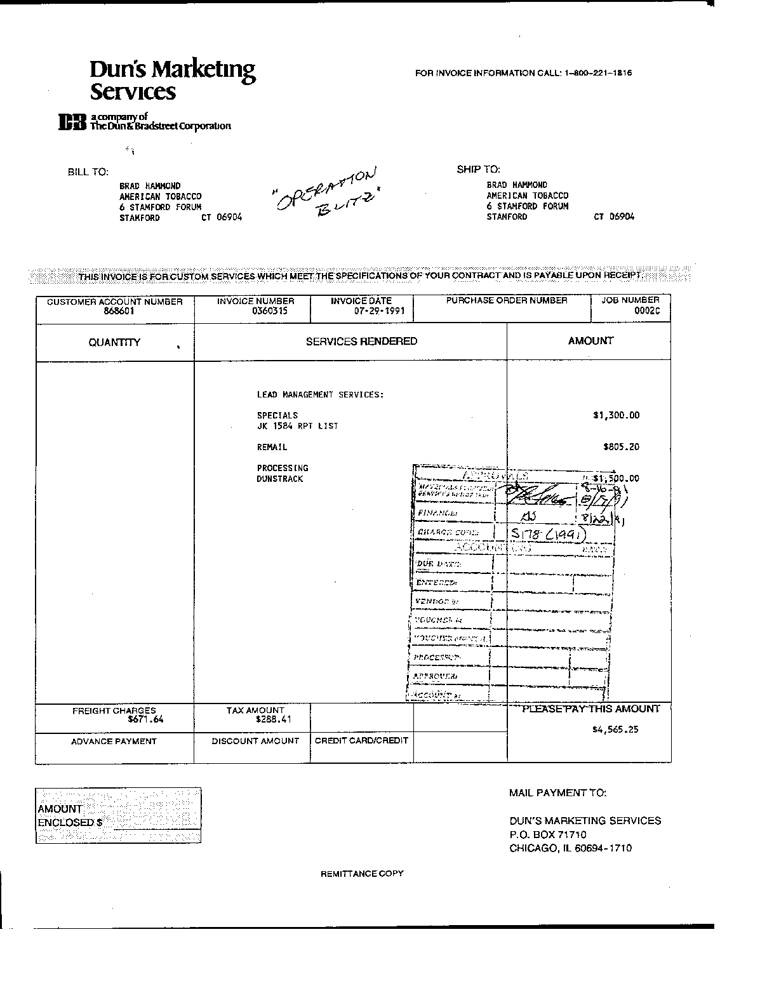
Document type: Invoice